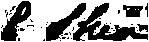
Signature of: joseph shea